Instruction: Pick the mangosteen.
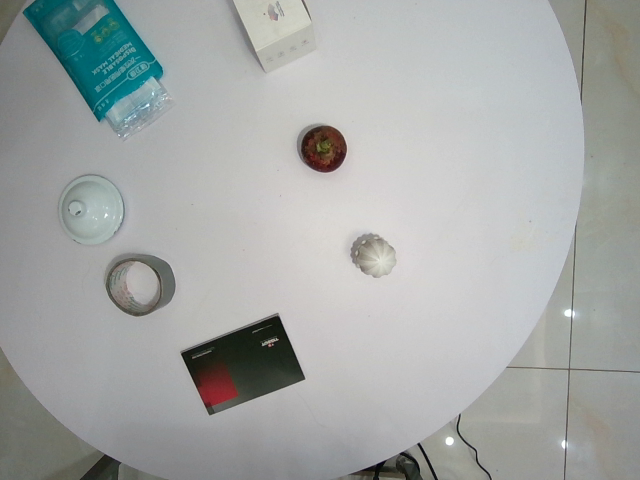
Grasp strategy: vertical